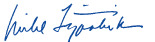
Signature of: michael j fitzpatrick